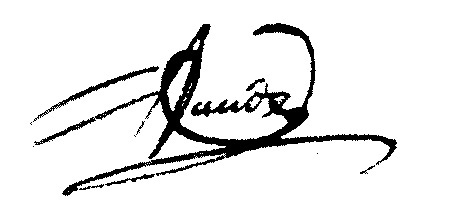
Signature of: jean daude